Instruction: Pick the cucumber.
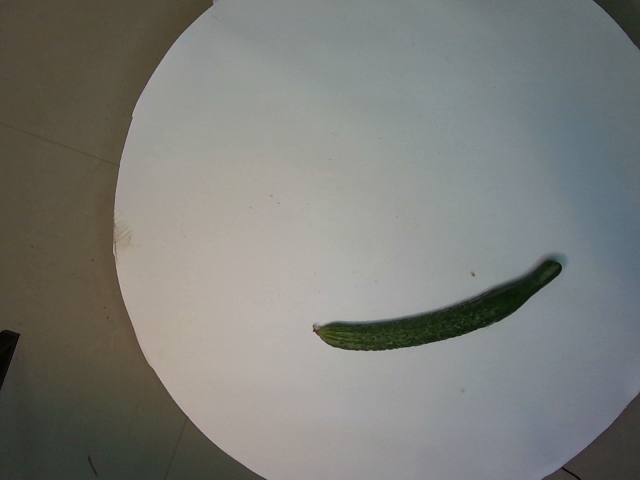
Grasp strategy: vertical